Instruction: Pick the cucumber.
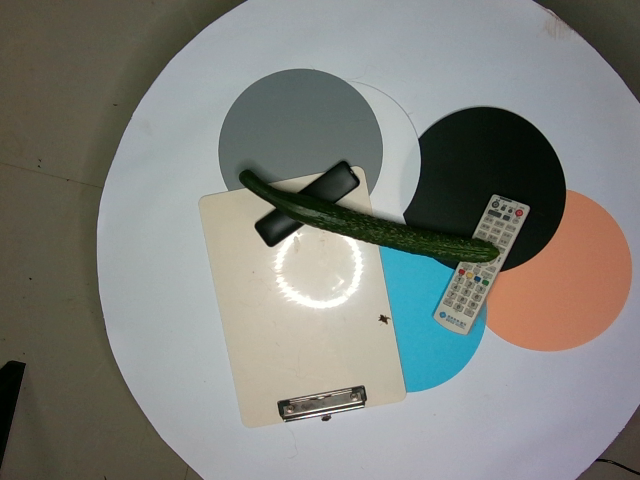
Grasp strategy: vertical